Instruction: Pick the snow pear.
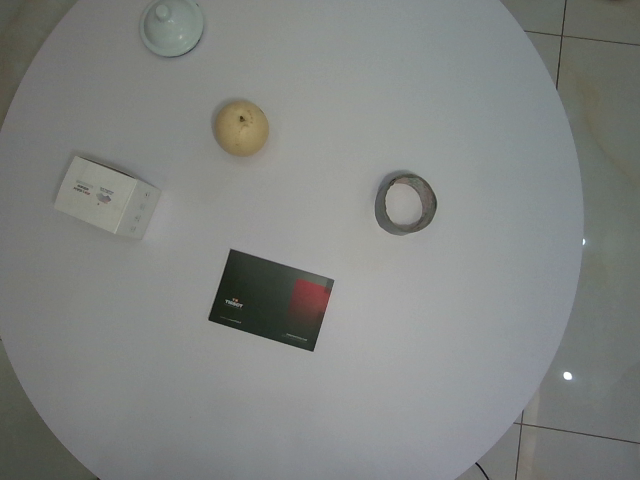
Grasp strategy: vertical